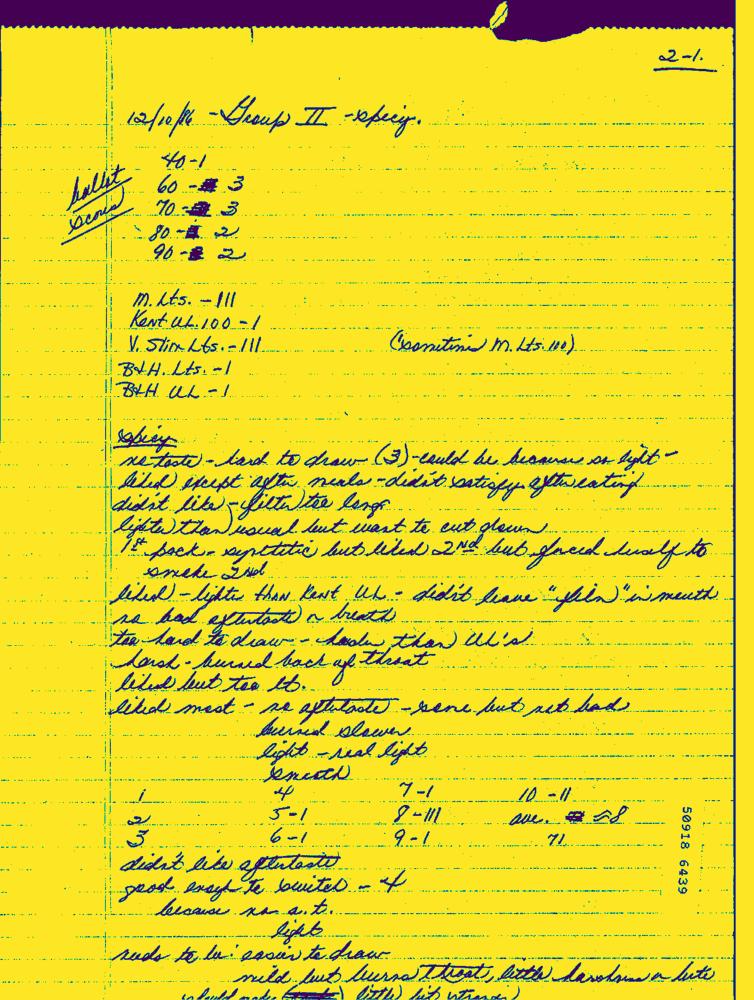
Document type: Hand-Written